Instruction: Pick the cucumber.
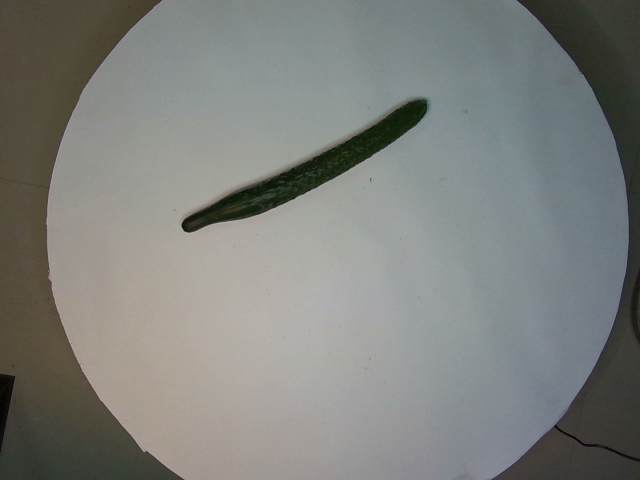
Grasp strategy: vertical